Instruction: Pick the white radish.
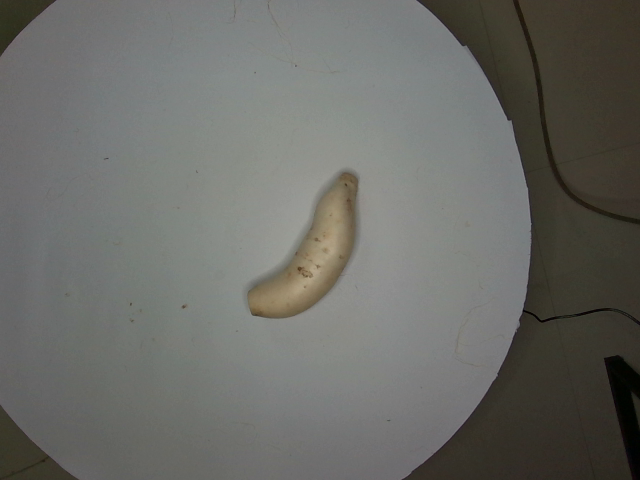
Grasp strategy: vertical